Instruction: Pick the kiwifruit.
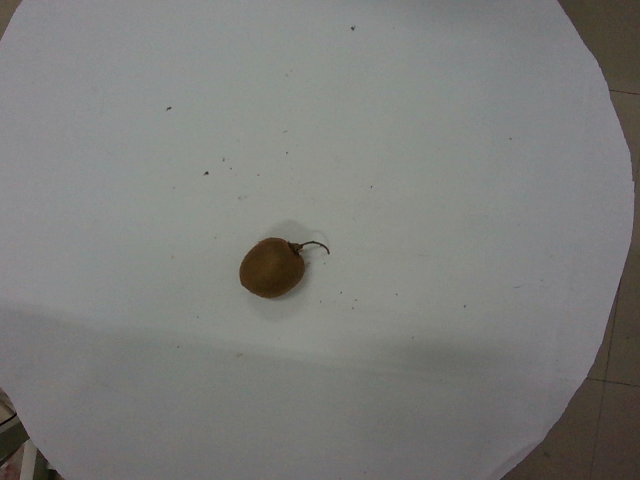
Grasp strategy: vertical